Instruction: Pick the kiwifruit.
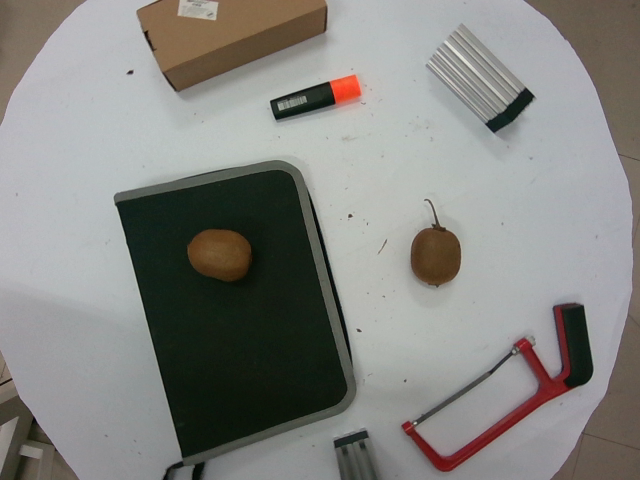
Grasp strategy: vertical